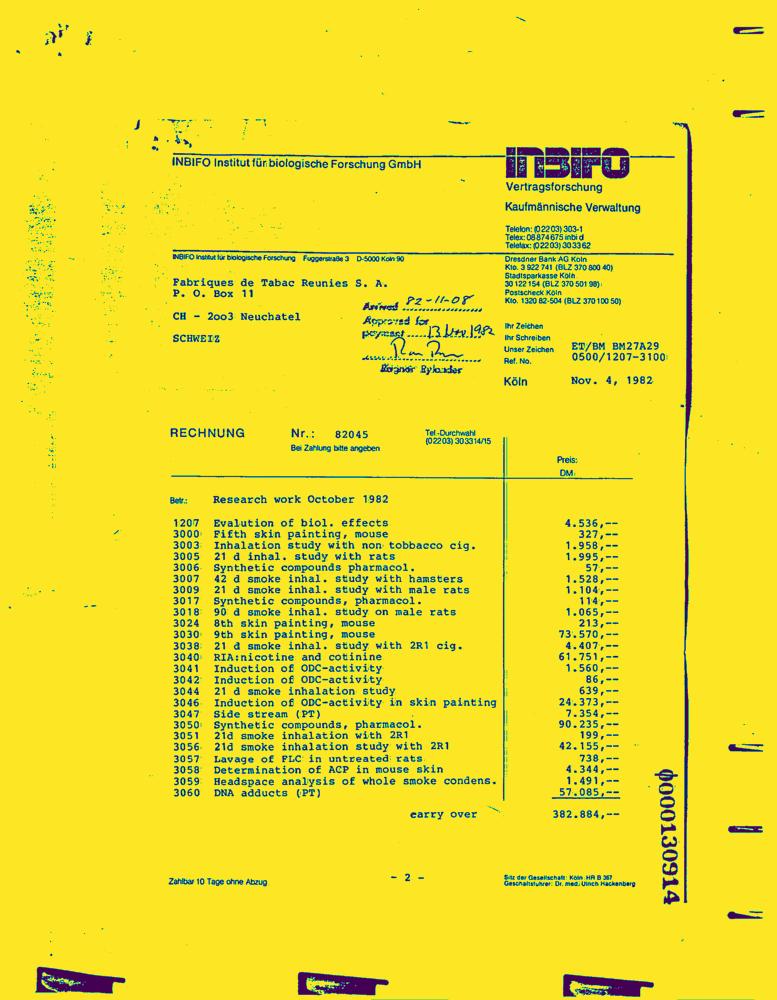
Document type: Invoice-Doc